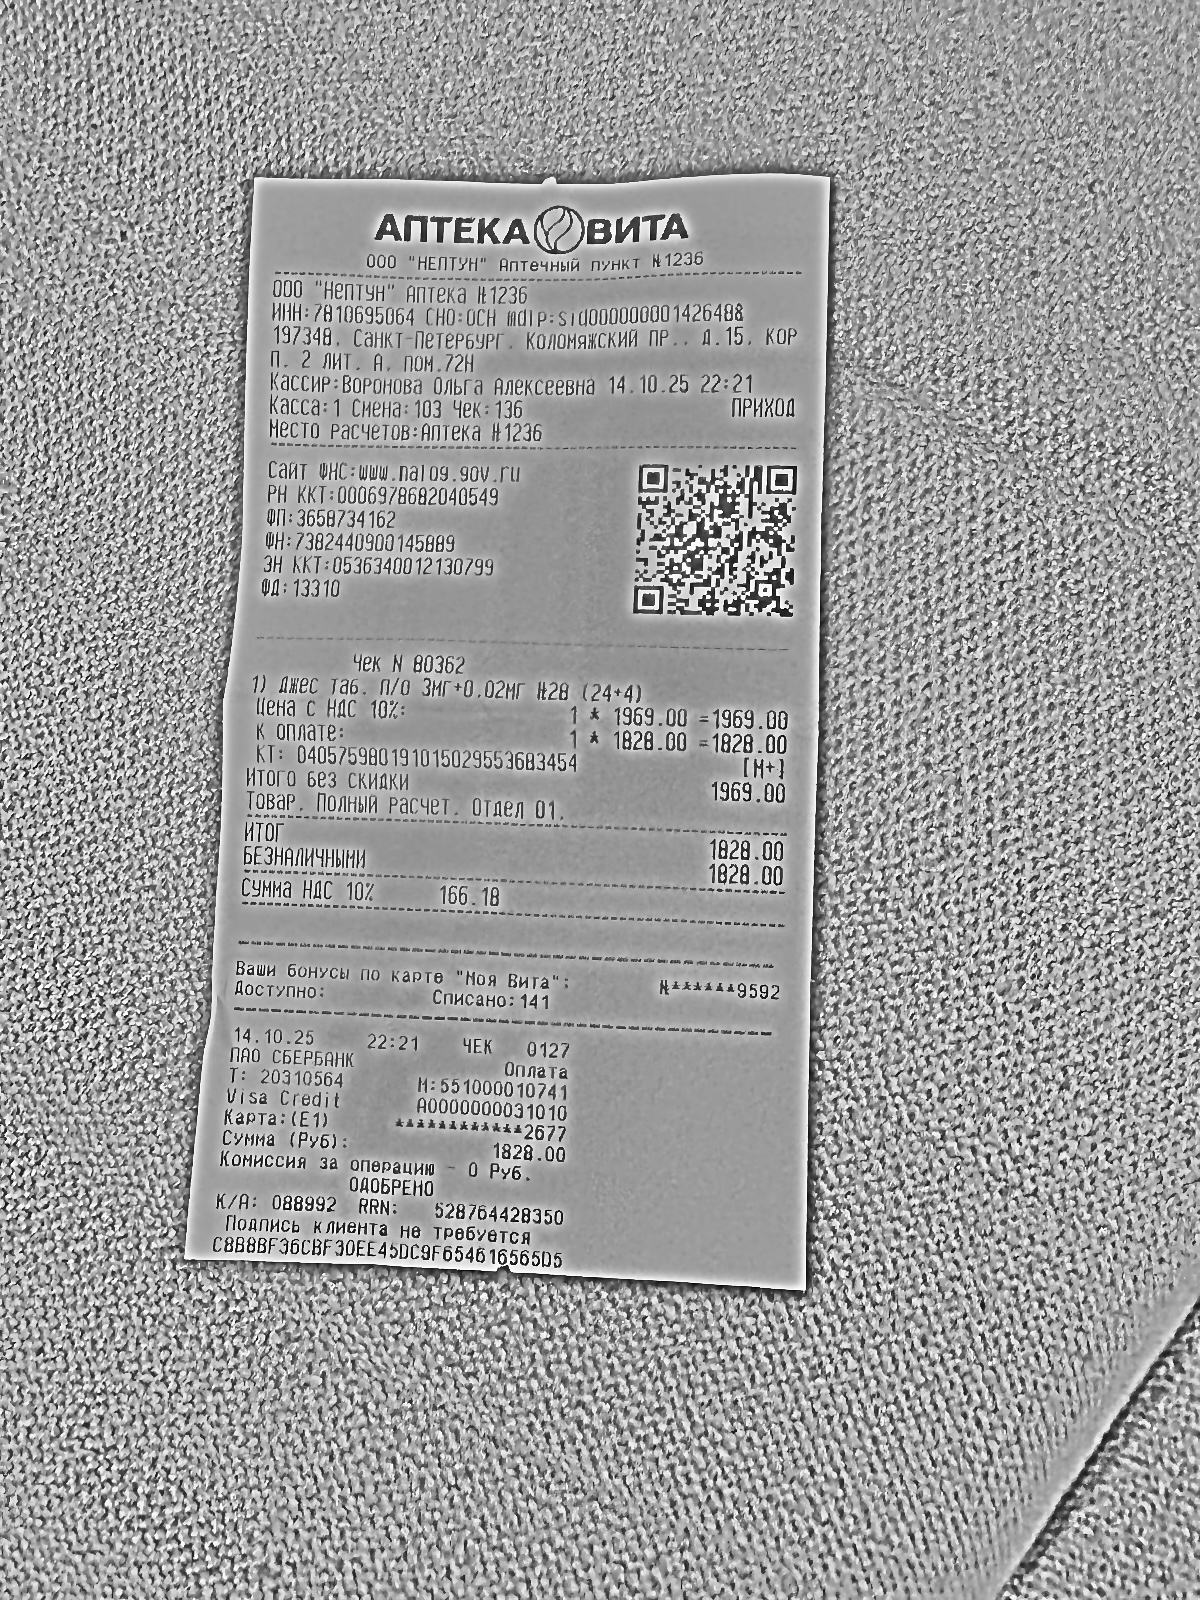
Продавец: ООО "НЕПТУН" Аптечный пункт №1236
ИНН: 7810595064
Дата: 14.10.25
Товары: Джес таб. п/о 3мг+0.02мг №28 (24+4)
Количество: 1
Цена: 1969.00
Сумма: 1828.00
Итого: 1828.00